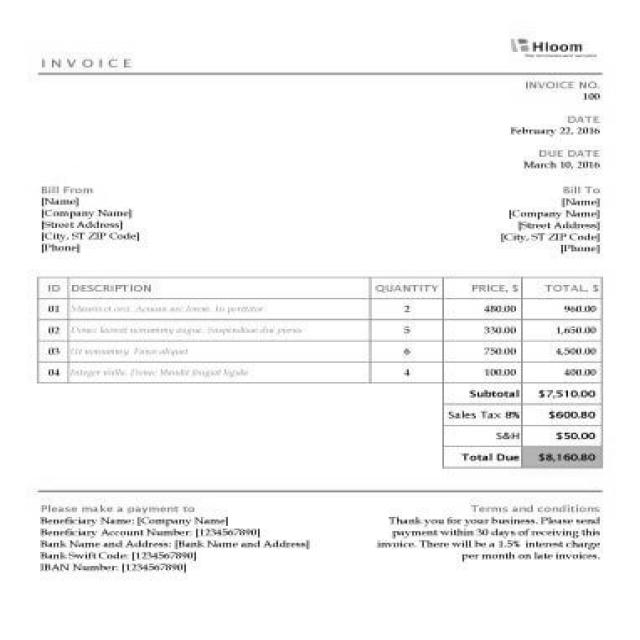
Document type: Invoice